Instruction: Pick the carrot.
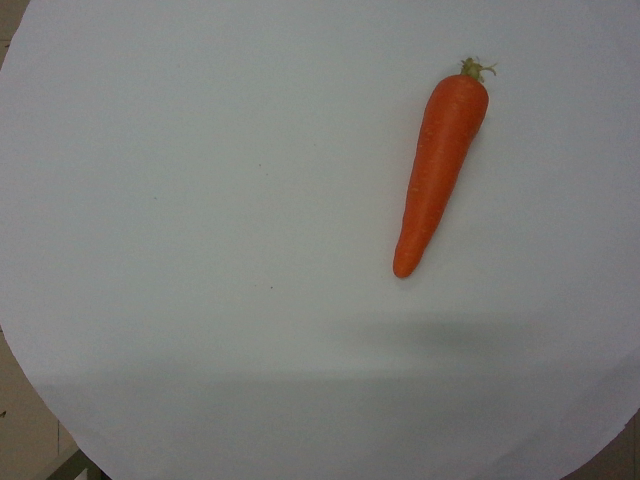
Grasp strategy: vertical